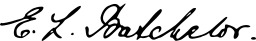
Signature of: lee batchelor